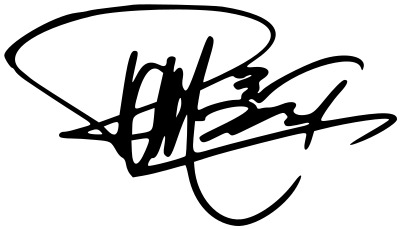
Signature of: pitbull